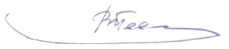
Signature of: vasiliy mihaylovich peskov